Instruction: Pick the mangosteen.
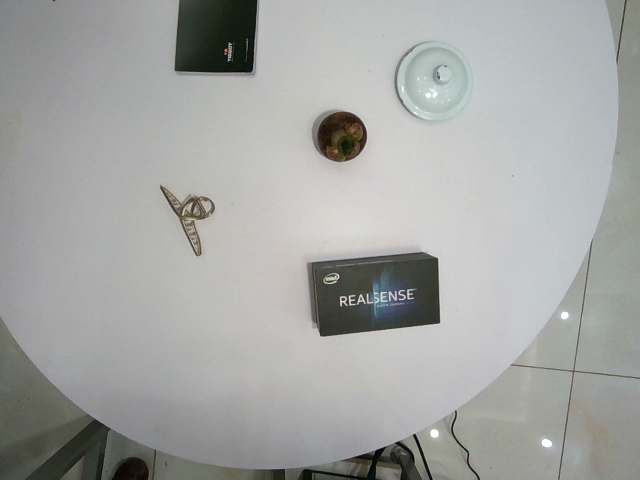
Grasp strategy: vertical